Question: In what way does the history help explain the case?
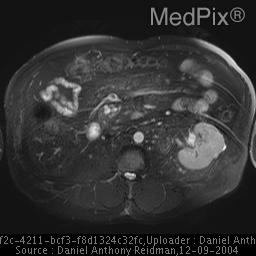
Answer: The patient's history of 60 YO male. Asymptomatic is key in understanding the case.